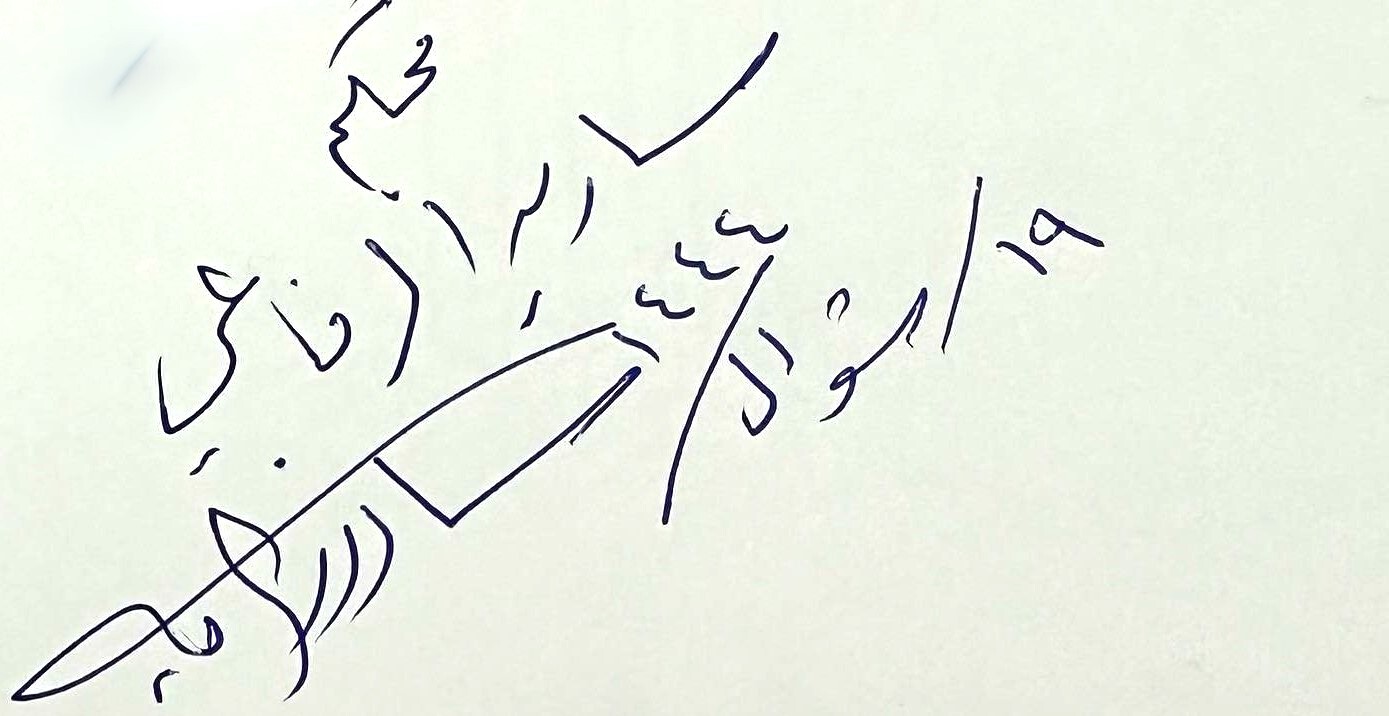
Signature of: sarya abdulkarim al rifa i